Question: What is the property identification or parcel number listed?
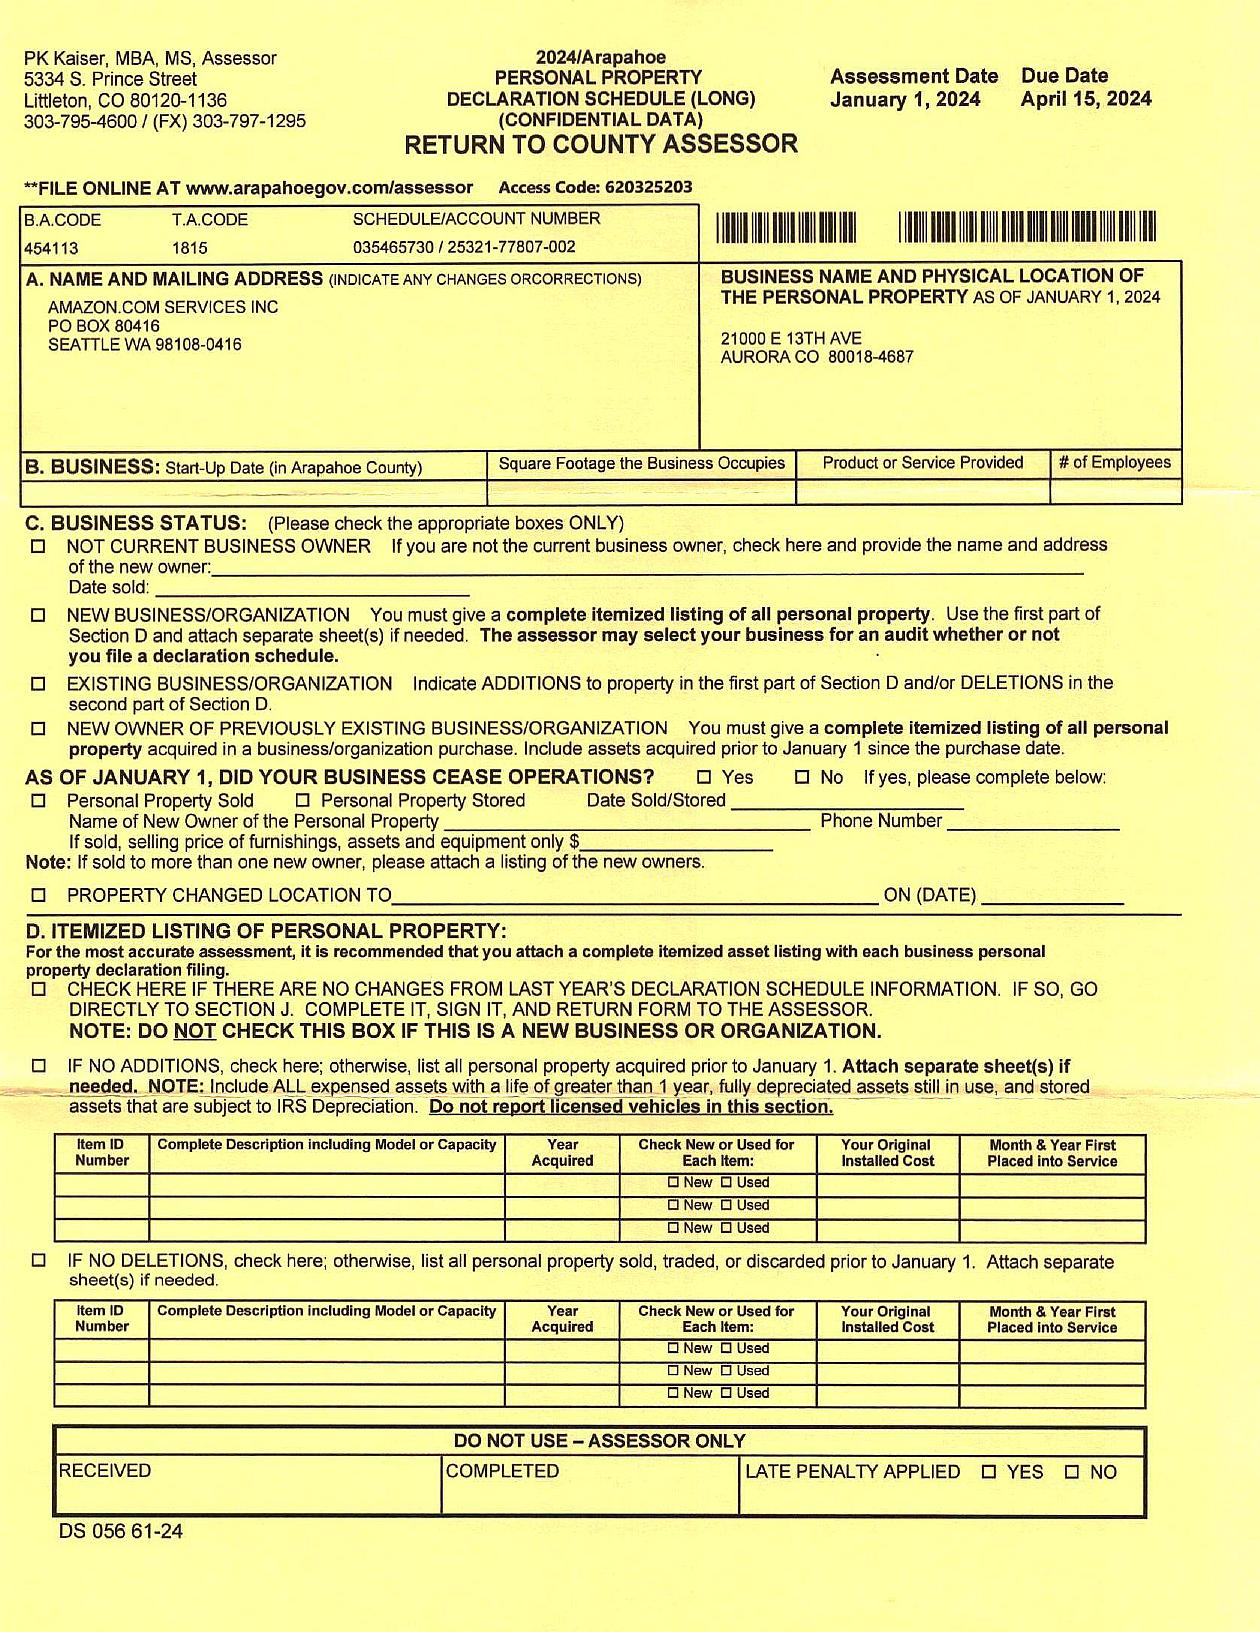
Answer: "035465730 / 25321-77807-002"